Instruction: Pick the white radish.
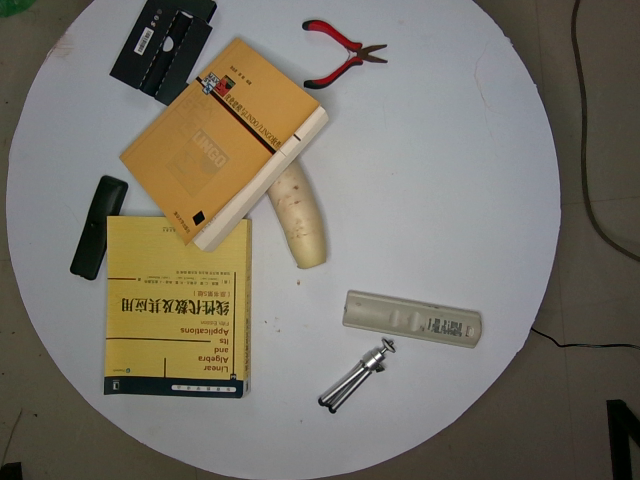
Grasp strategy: vertical